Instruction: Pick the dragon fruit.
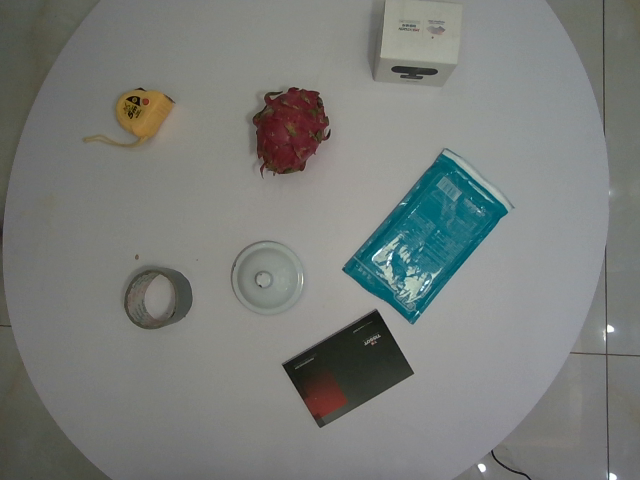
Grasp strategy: vertical